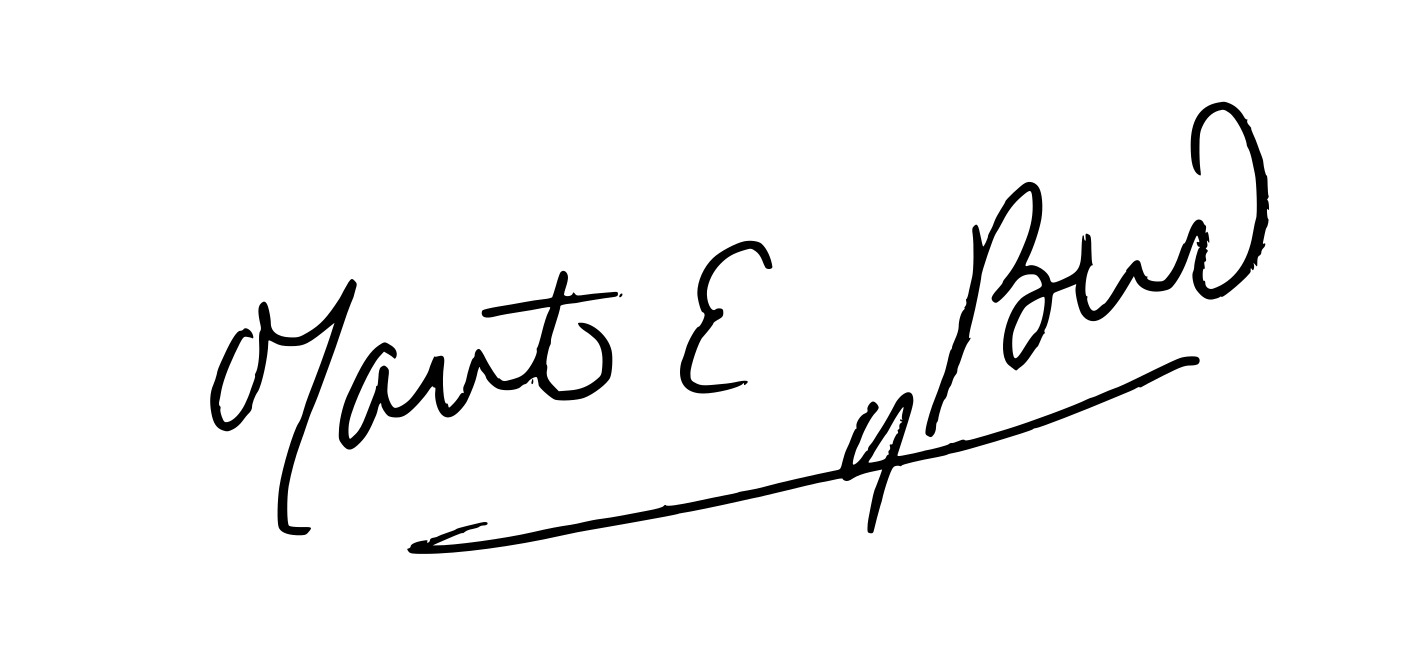
Signature of: masito